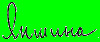
Signature of: fidan yanshina